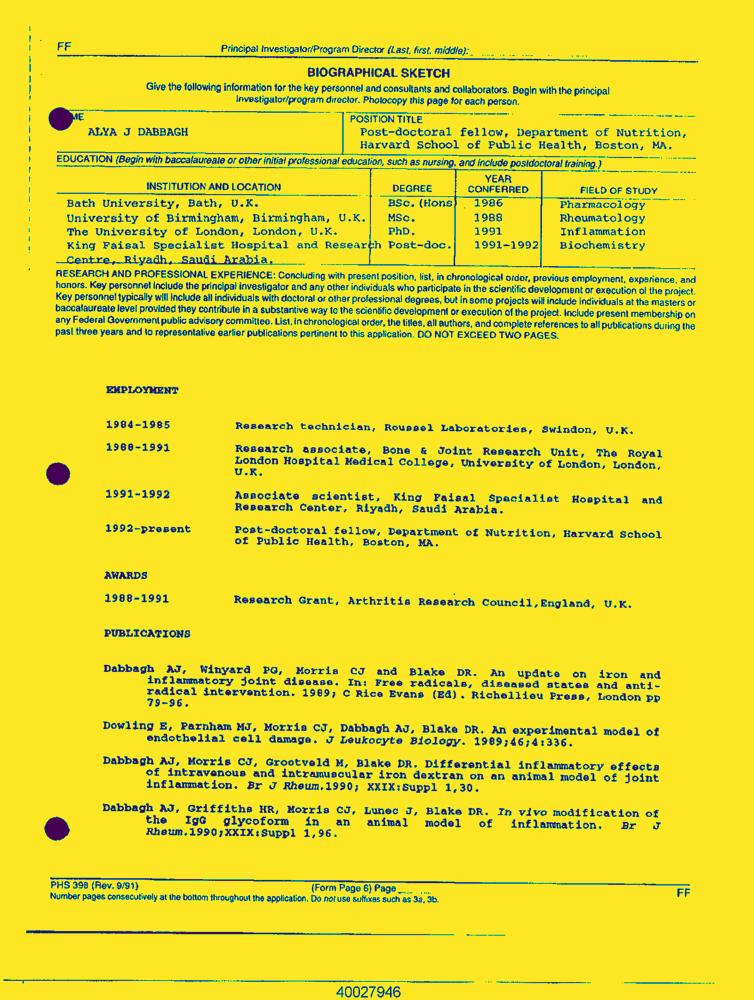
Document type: Resume-Doc